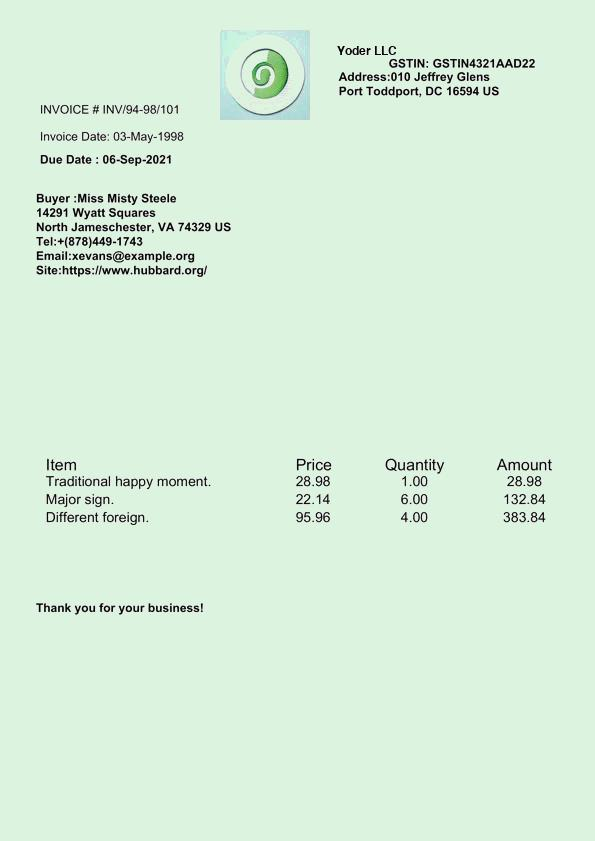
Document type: Invoice